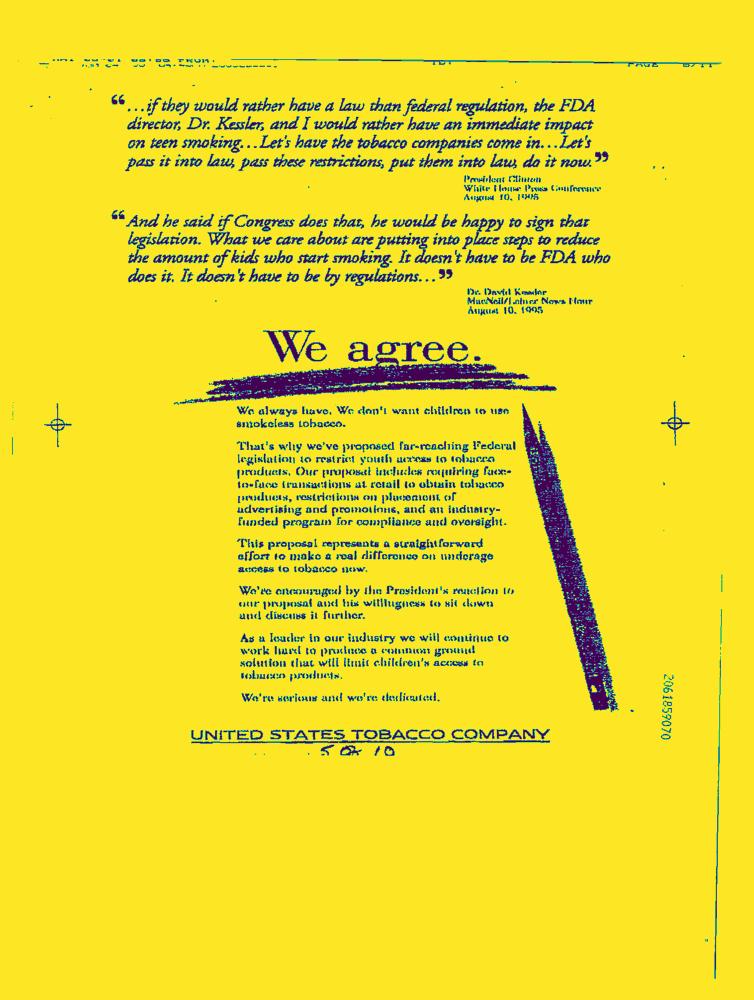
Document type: News-Article